Retrieve the amount in words, amount in figures, name of the payee, date on the cheque, and the bank name from the image.
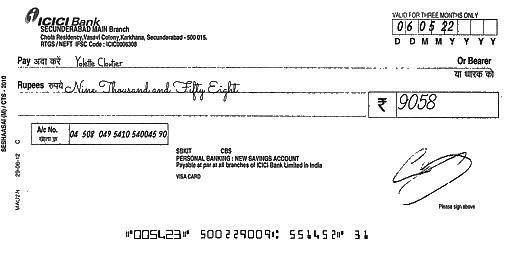
amt_in_words: Nine Thousand and Fifty Eight
amt_in_figures: 9058
payee_name: Yolette Cloutier
bank_name: ICICI Bank
cheque_date: 06/05/22